Question: What are the imaging findings?
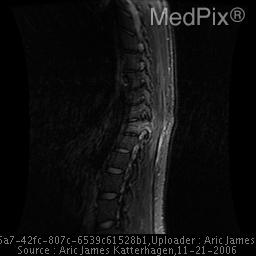
Answer: The imaging shows T11 Fracture of vertebral body, posterior elements, and widened interspinous space
T11 abnormal Hyperintense signal and compression on T1 MRI MRI shows increased intensity at T11, characteristic of blood and edema in this area, suggestive of a Chance Fracture..